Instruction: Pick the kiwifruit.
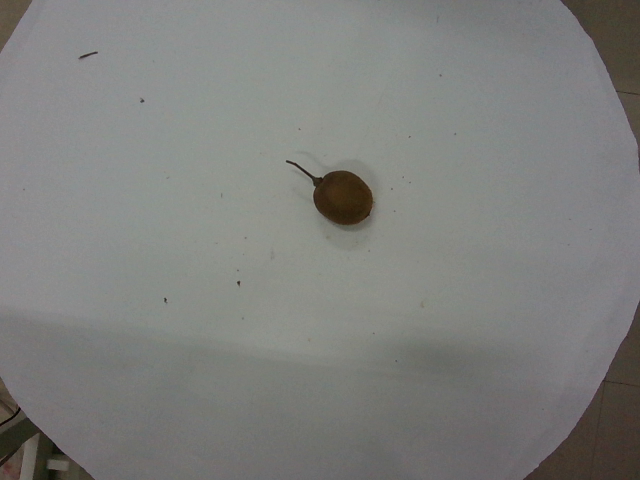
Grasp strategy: vertical